Question: What is the potential diagnosis?
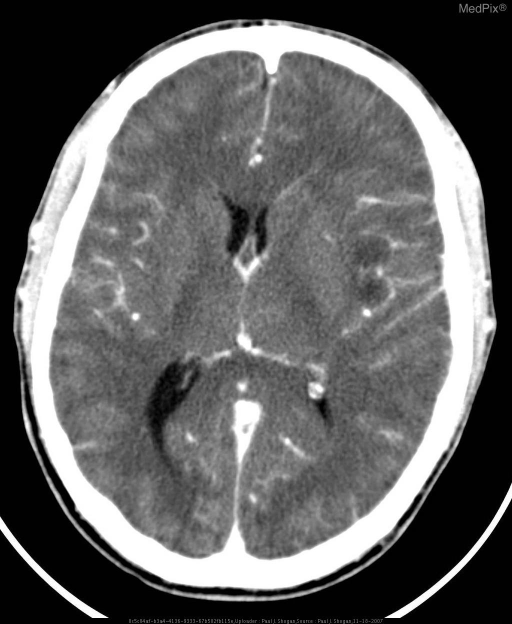
Answer: The possible diagnosis includes HSV Encephalitis
Ischemia
Infiltrating Neoplasm
Status Epilepticus
Abscess
Other Encephalitides (Neurosyphilis).